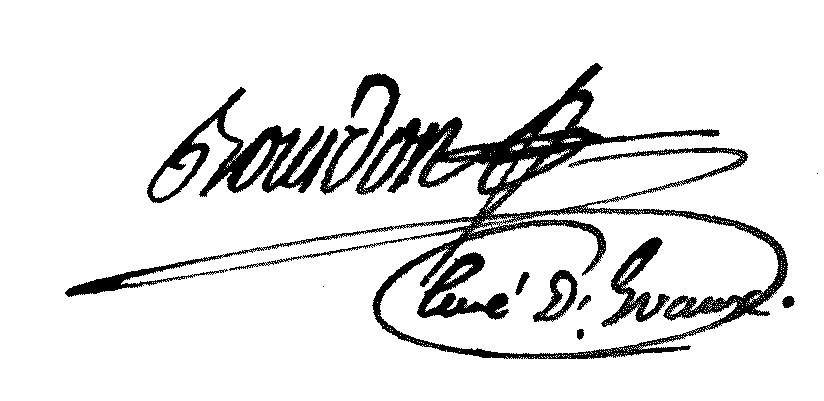
Signature of: antoine bourdon